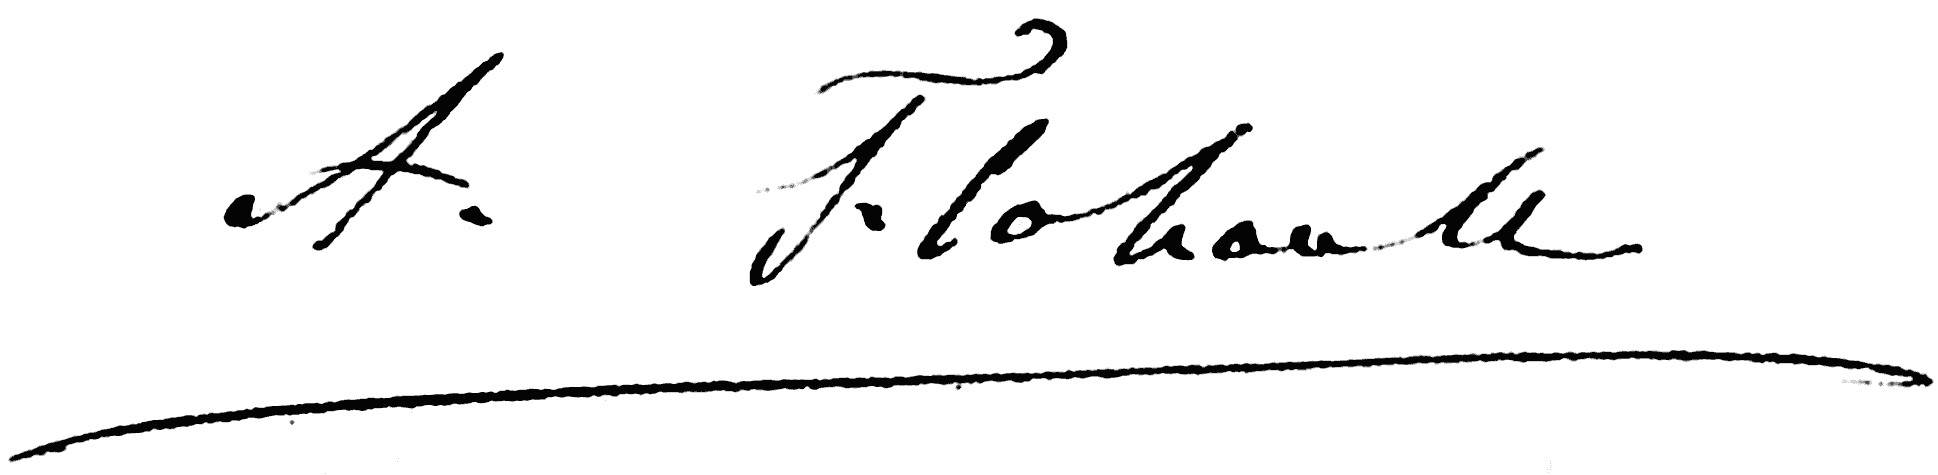
Signature of: adélaïde filleul marquise de souza botelho